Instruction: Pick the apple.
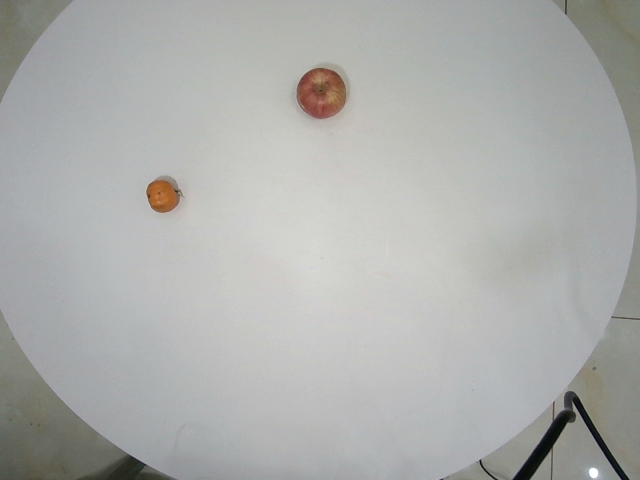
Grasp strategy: vertical